Question: What is the mailing or notice date provided in the document?
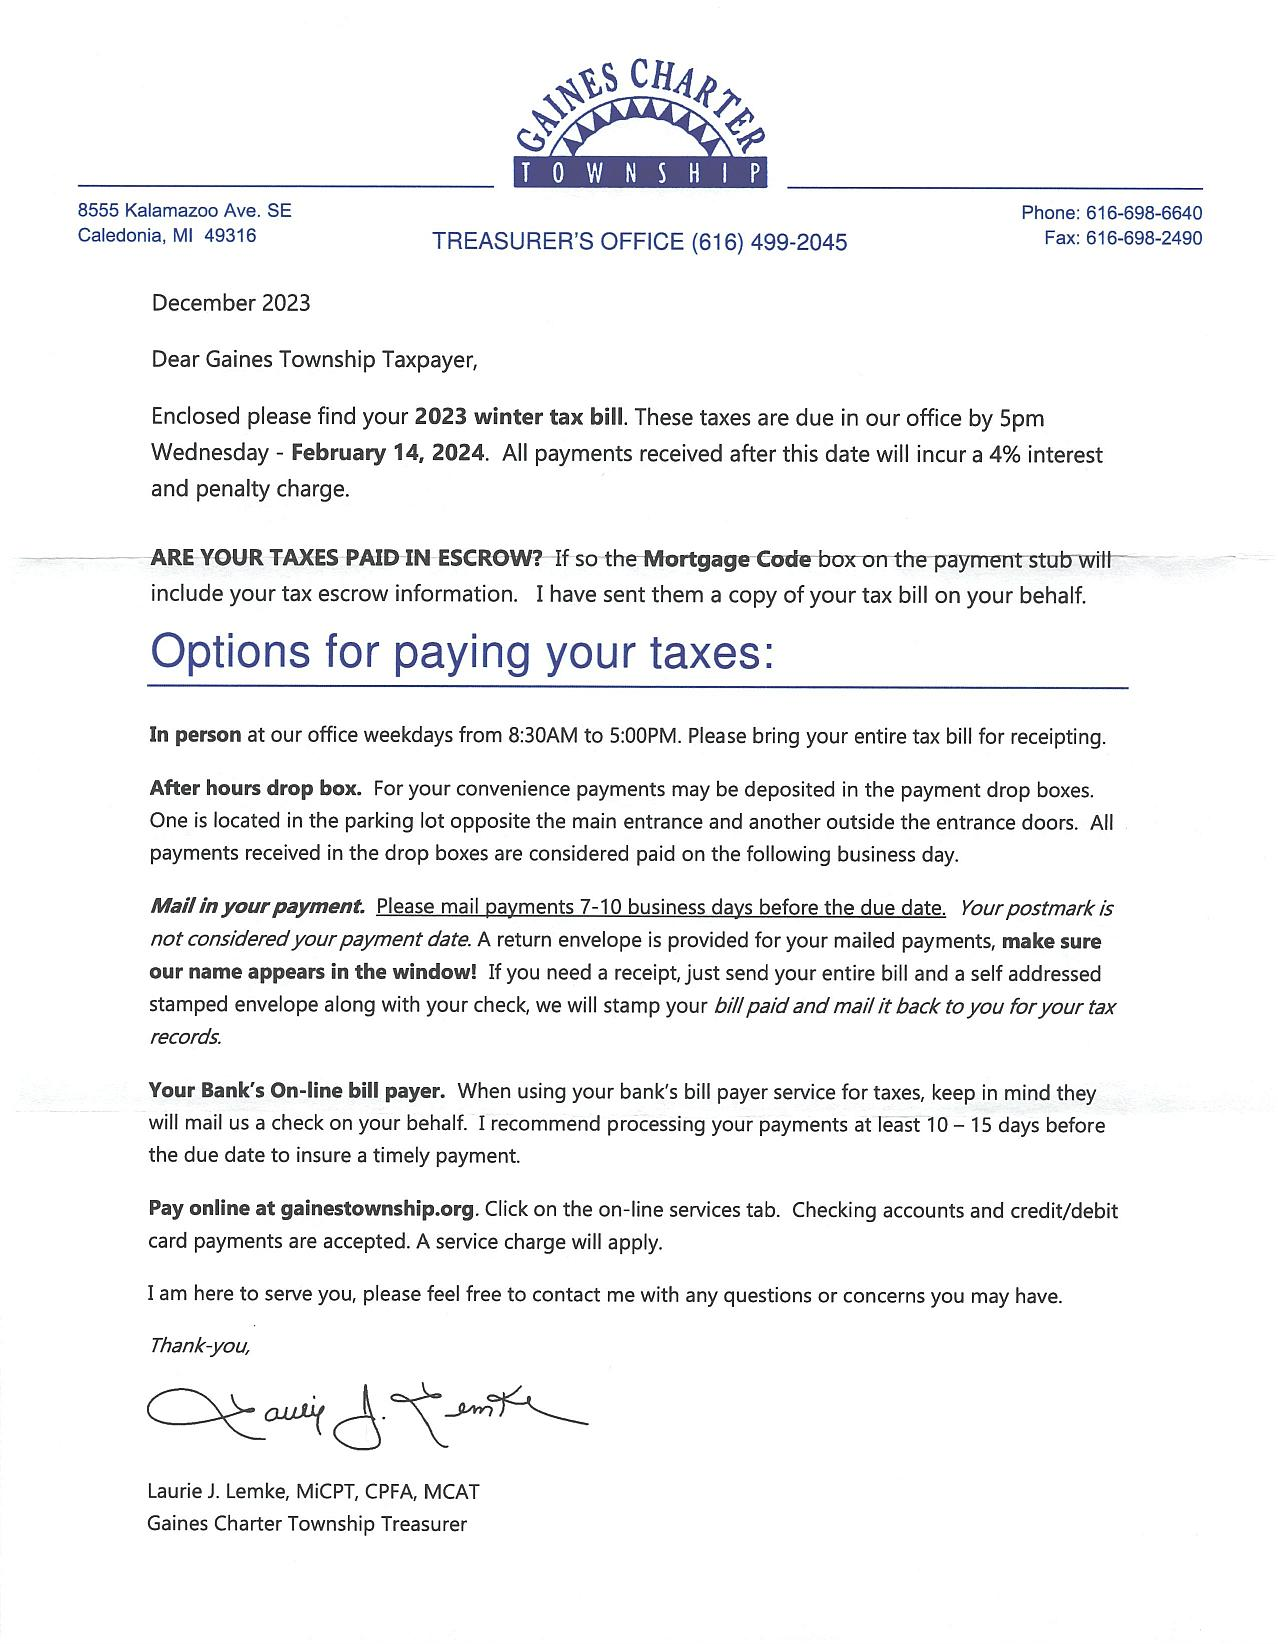
Answer: "23-Dec"